Question: Describe the condition in detail:
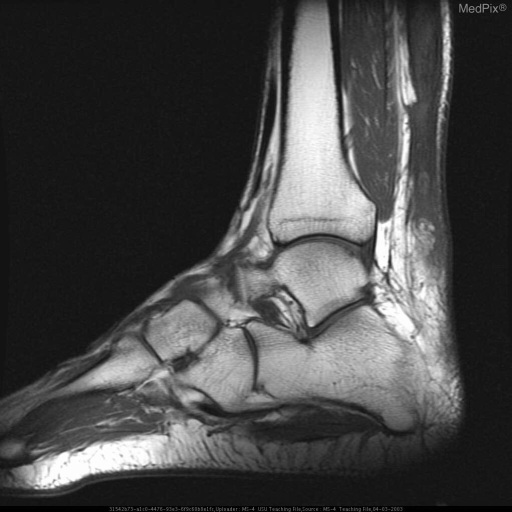
Answer: The disease is discussed as: Achilles tendon rupture usually presents as abrupt onset of pain with loss of strength and range of motion following sudden, forceful contraction of the calf muscle.  The patient may feel or hear an audible snap.  Physical exam may reveal decreased strength, with a positive Thompson test.  Poorly conditioned men over the age of 30 are typically affected.  Fluoroquinolone use and chronic corticosteroid use are predisposing factors particularly in patients over 60 years of age.     Partial rupture may not have a well-defined onset and may involve gradual worsening of symptoms.   The degree of rupture is defined as follows:Tendon Grading SystemGrade 1: Minimal Disruption; Grade 2: Greater than 50% Fiber Disruption; Grade 3: Complete Tear. With partial ruptures, the clinical picture may not be as clear, the and imaging can play a crucial role.  A complete tear shows discontinuity of fibers while a partial tear shows tendon thickening and increased signal on T2-weighted images. The patient described above has pain over 2 months with no specific inciting event. Treatment was immobilization.  His decreased use of that limb had already resulted in soleus muscle wasting as shown by fatty replacement in that muscle. Therefore, he will also require physical therapy to assist in strengthening the lower leg.